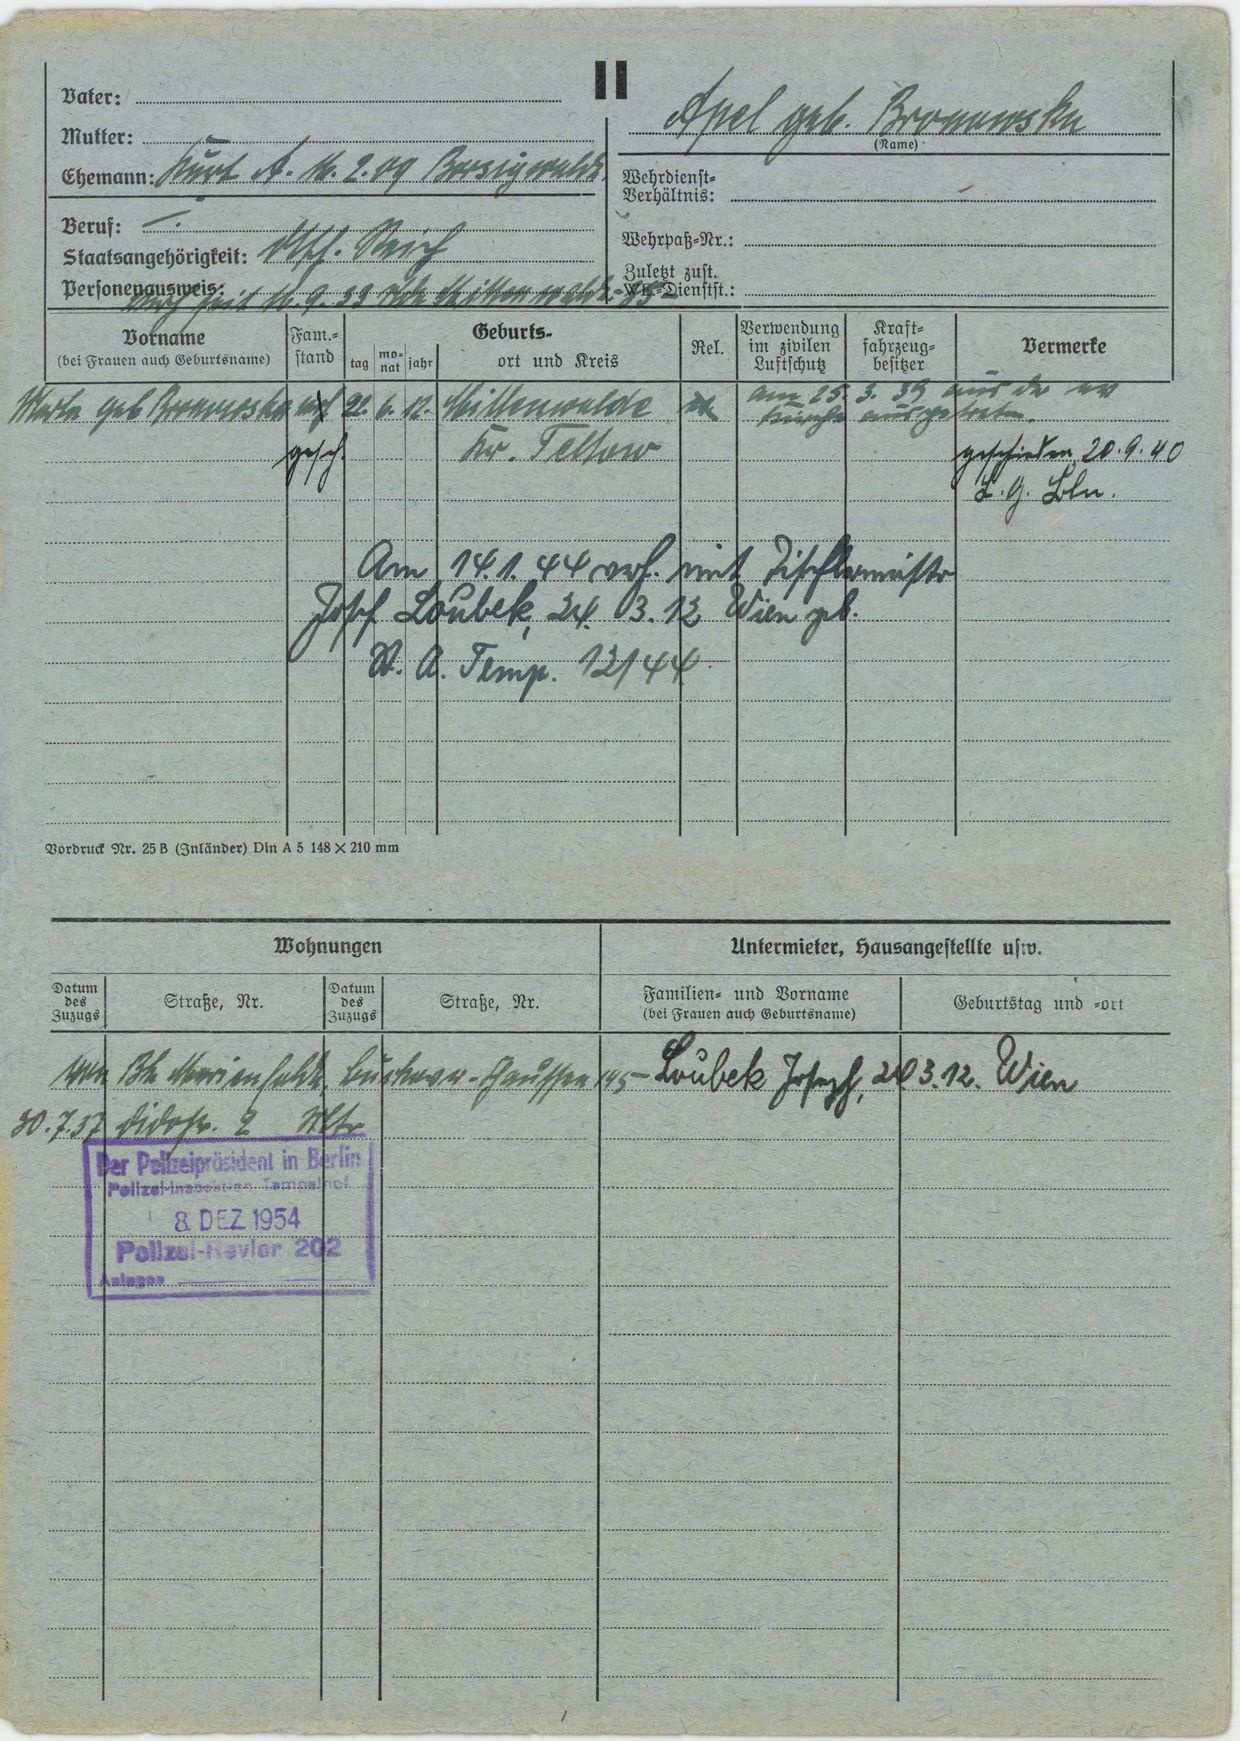
Apel geb. Bronawska